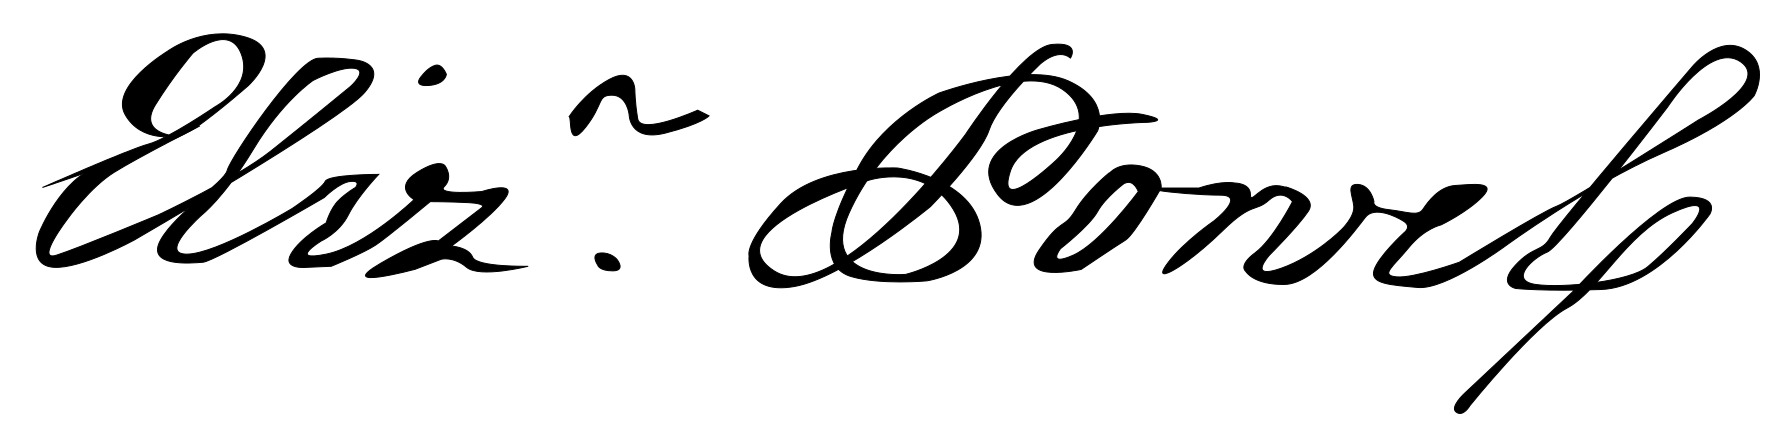
Signature of: elizabeth willing powel